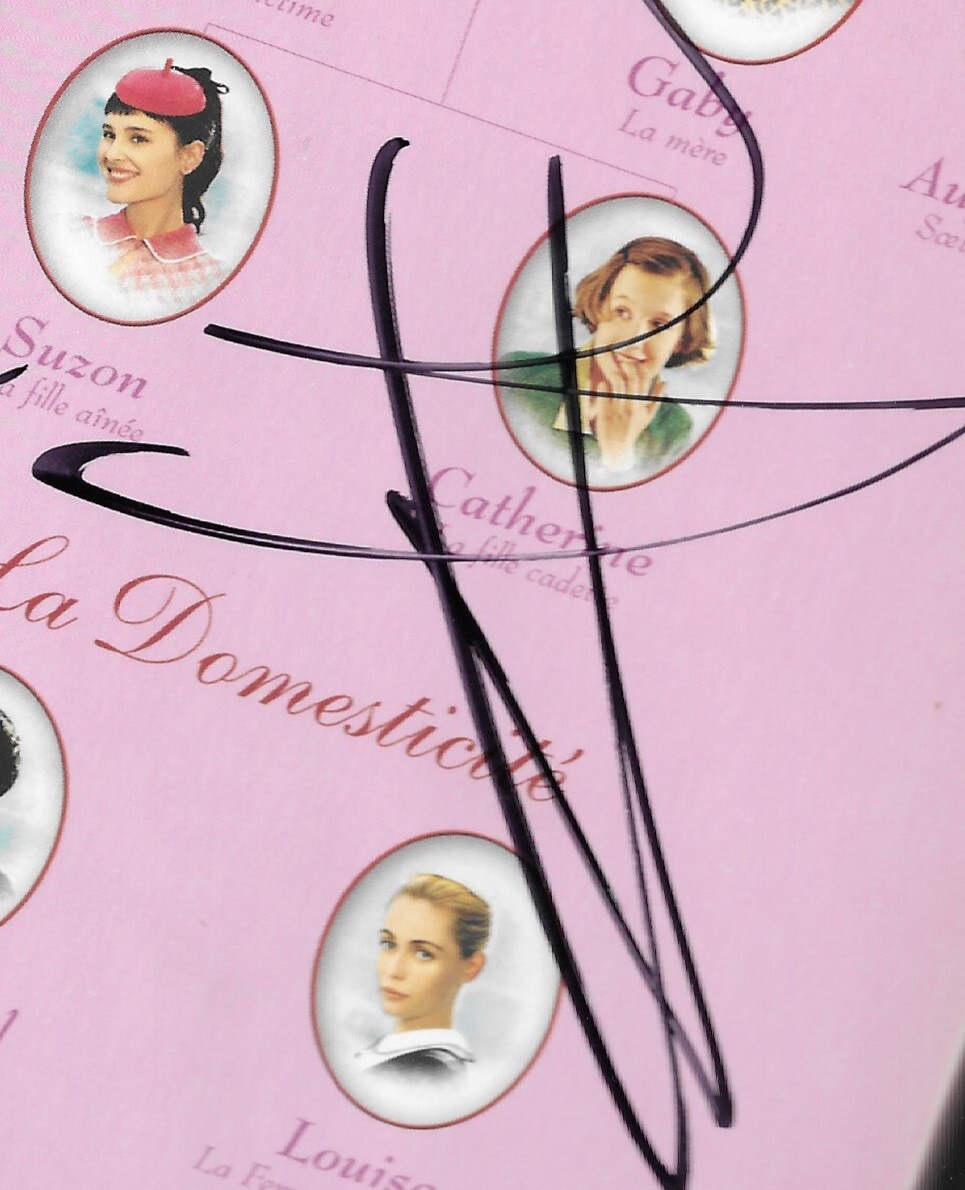
Signature of: isabelle huppert